Question: Describe the condition in detail:
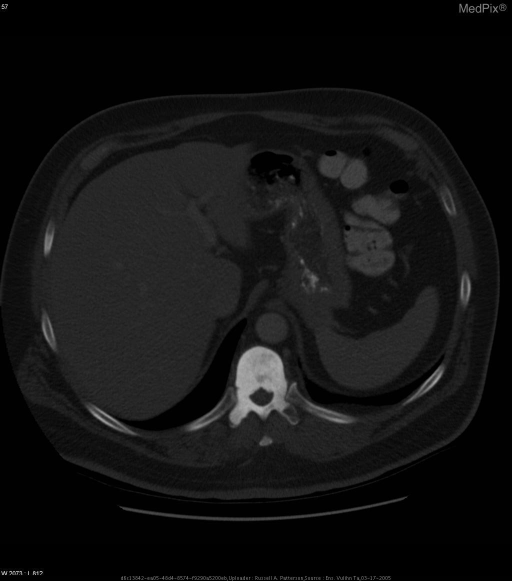
Answer: The disease is discussed as: Video for this Topic = http://youtu.be/T2KtPKMpCrM

Metastatic prostate cancer is usually spread hematogenously;. Metastases to bone are the most common metastasis with prostate cancer.  The proposed hypothesis for this pattern of spread of metastasis is retrograde spread to the axial skeleton (pelvis and vertebrae) via Batson’s venous plexus, which is a valveless venous plexus of the spine and paraspinal region with communication between the pelvic and vertebral venous systems, femoral and iliac veins, inferior and superior vena cava, and other veins. This system may be important for hematogenous spread of either metastases or of microorganisms in spinal infection.  Prostatic metastases are usually osteoblastic as shown on radiographs and on CT images. However, scintigraphy (bone scans) are useful for detecting early metastases several weeks or months before the radiographs become abnormal.

The increase in public awareness of prostate cancer and in the use of PSA to screen for the disease has led to early diagnosis and treatment of prostate cancer.Prior to 1991, greater than 30% of patients developed distant metastases Currently approximately 6% have metastases.